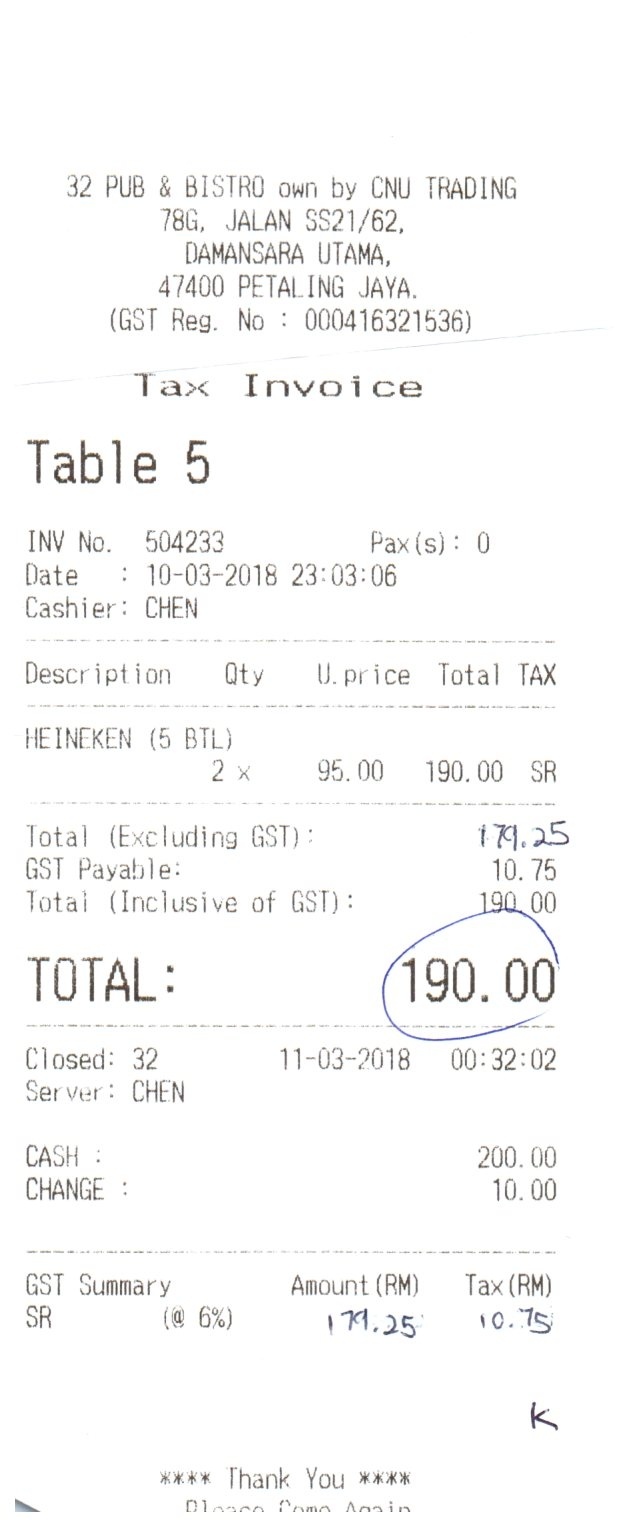
32 PUB & BISTRO OWN BY CNU TRADING
78G, JALAN SS21/62,
DAMANSARA UTAMA,
47400 PETALING JAYA.
(GST REG. NO : 000416321536)
TAX INVOICE
TABLE 5
INV NO.
504233
PAX(S): 0
DATE
: 10-03-2018 23:03:06
CASHIER: CHEN
DESCRIPTION
QTY
U.PRICE
TOTAL TAX
HEINEKEN (5 BTL)
2 X
95.00
190.00
SR
TOTAL (EXCLUDING GST):
GST PAYABLE:
10.75
TOTAL (INCLUSIVE OF GST):
190.00
TOTAL:
190.00
CLOSED: 32
11-03-2018
00:32:02
SERVER: CHEN
CASH :
200.00
CHANGE :
10.00
GST SUMMARY
AMOUNT (RM)
TAX (RM)
SR
(@ 6%)
**** THANK YOU ****